Question: What appears to be the issue?
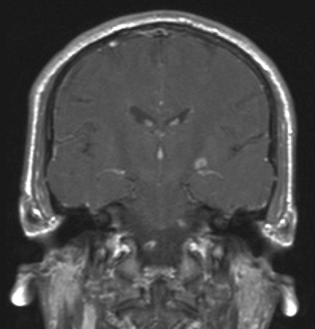
Answer: The findings suggest •  Lateral geniculate body - abnormal signal and enhancement
•  Additional periventricular lesions. There is a lesion just above the choroidal fissure, near the left lateral geniculate body, with contrast enhancement.. The patient might have a history of 42 y.o. combat fighter pilot c/o "blind spot" - sudden onset  six days ago and lasted about four hours.  Previous Hx of a similar episode several years ago..